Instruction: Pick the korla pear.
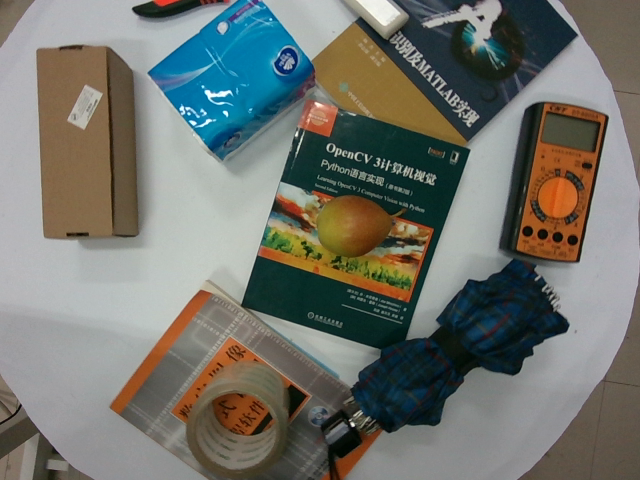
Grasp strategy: vertical